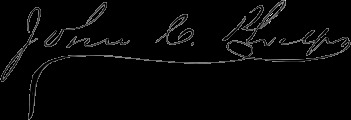
Signature of: john c phelps